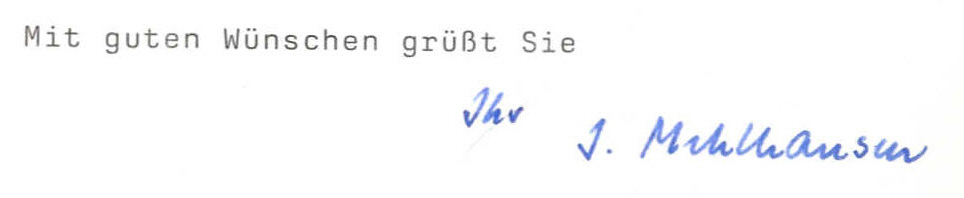
Signature of: joachim mehlhausen